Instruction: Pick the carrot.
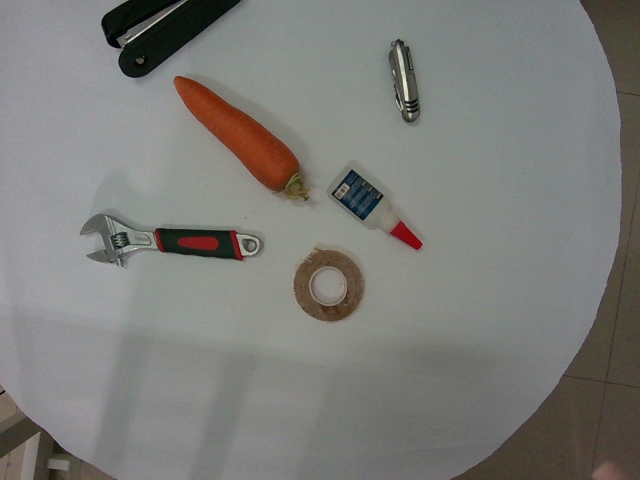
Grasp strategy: vertical